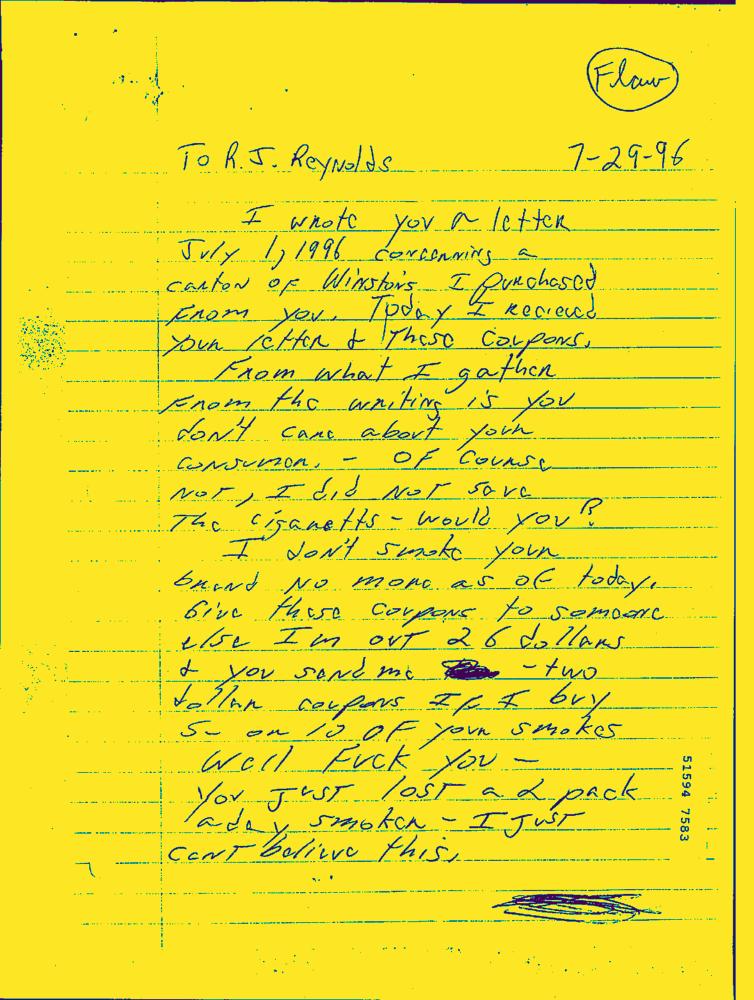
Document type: Hand-Written